Question: Talk about the condition:
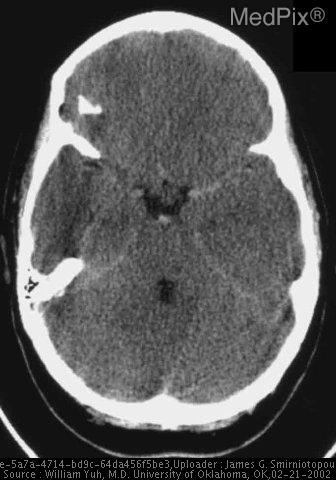
Answer: The disease is discussed as: Diffuse cerebral swelling (either from edema or hyperemia) cause profound increased intracranial pressure.  This may eventually progress to a complete cessation of cerebral perfusion and subsequent brain death.

A number of traumatic, toxic, metabolic, and vascular lesions may lead to diffuse cerebral swelling.  In some situations, the brain may be edematous (lower than normal attenuation) except for the outer cortex and the pial vessels.  In this situation, the appearance may mimic the high attenuation in the subarachnoid space that is more commonly caused by subarachnoid hemorrhage (SAH).

Real Subarachnoid Hemorrhage:
http://rad.usuhs.mil/medpix/radpix.html?mode=single&recnum=691